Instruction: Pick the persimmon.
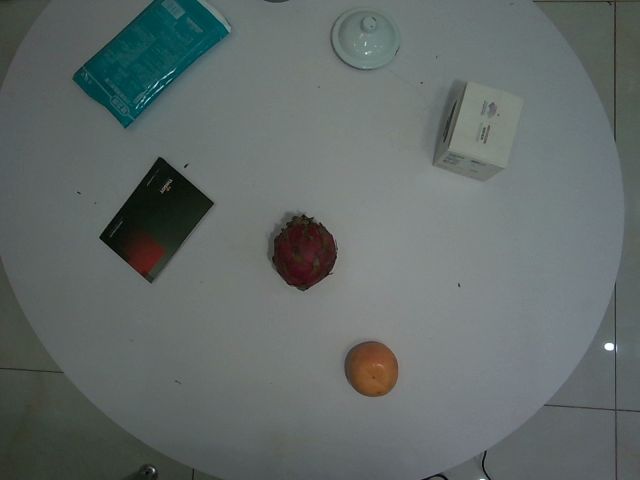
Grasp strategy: vertical